Question: What jurisdiction, city, or county is the document associated with?
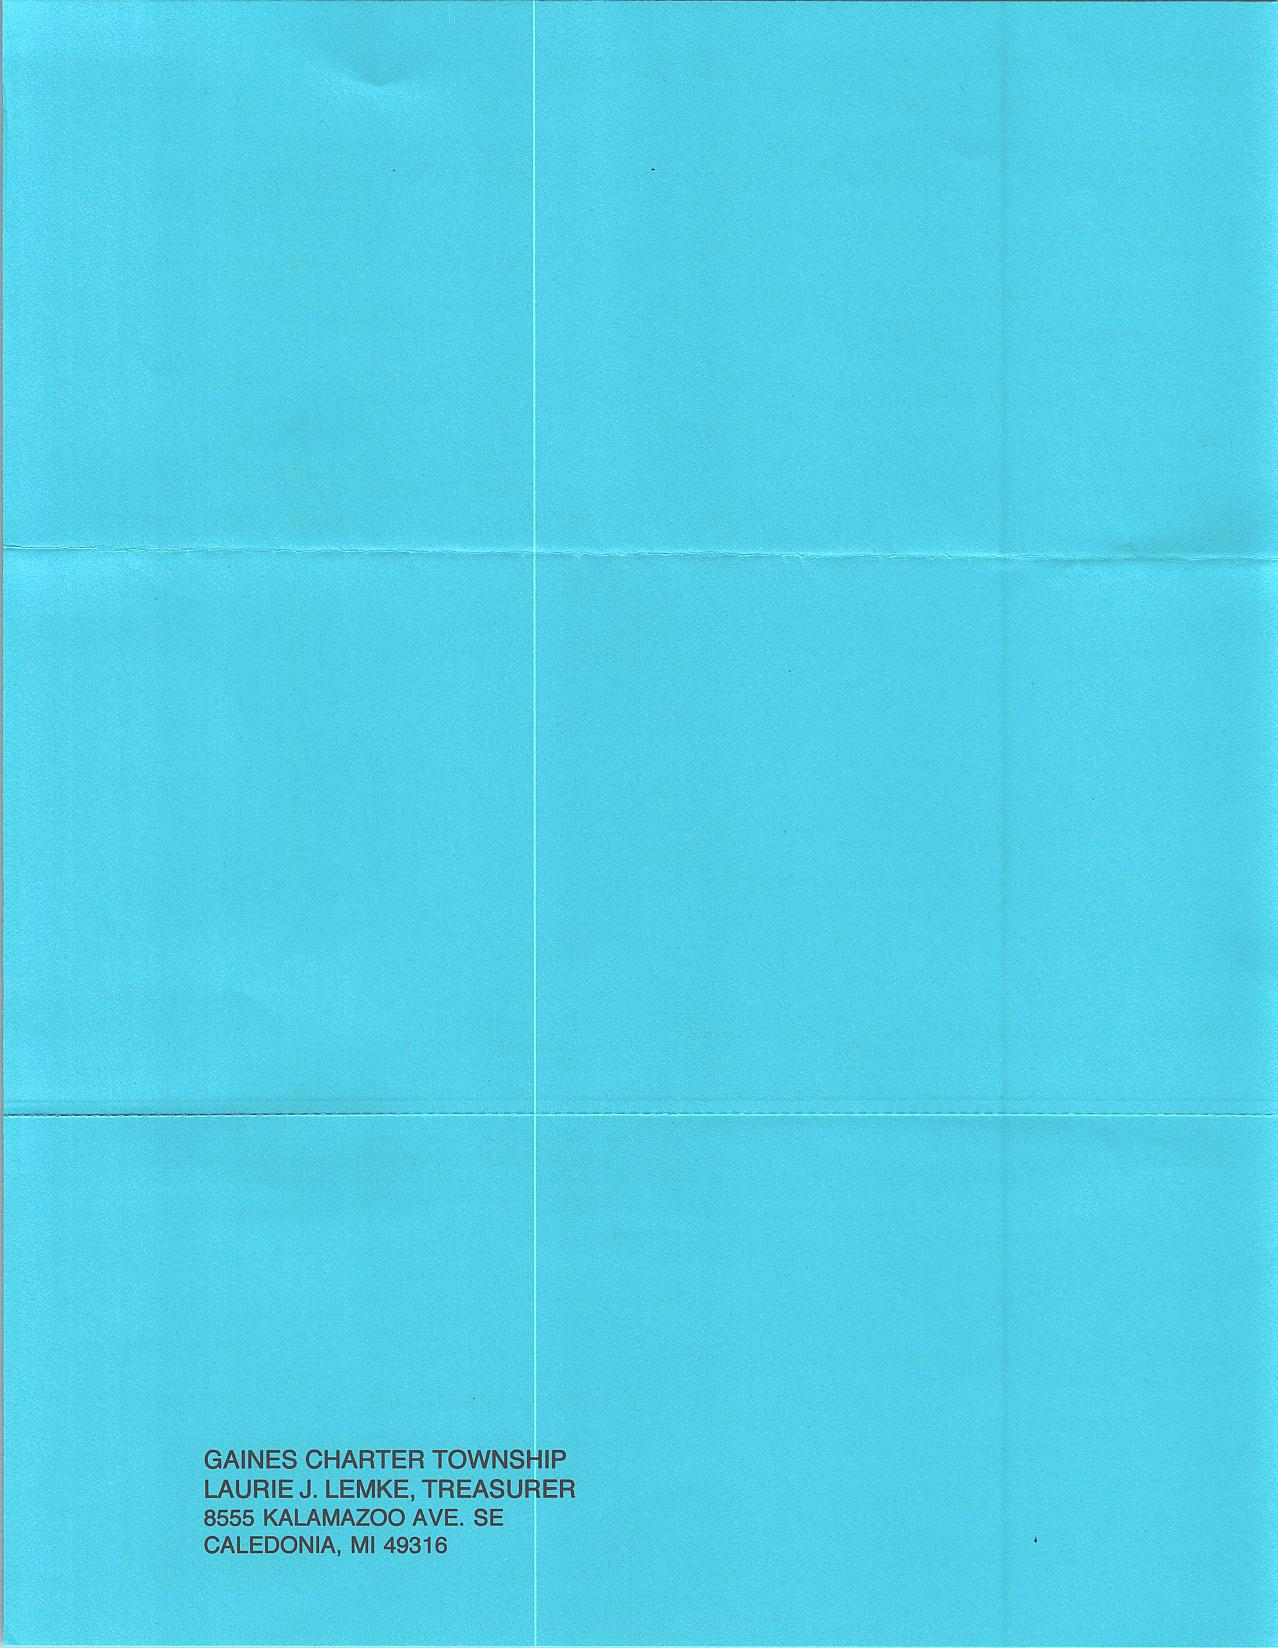
Answer: "GAINES CHARTER TOWNSHIP"